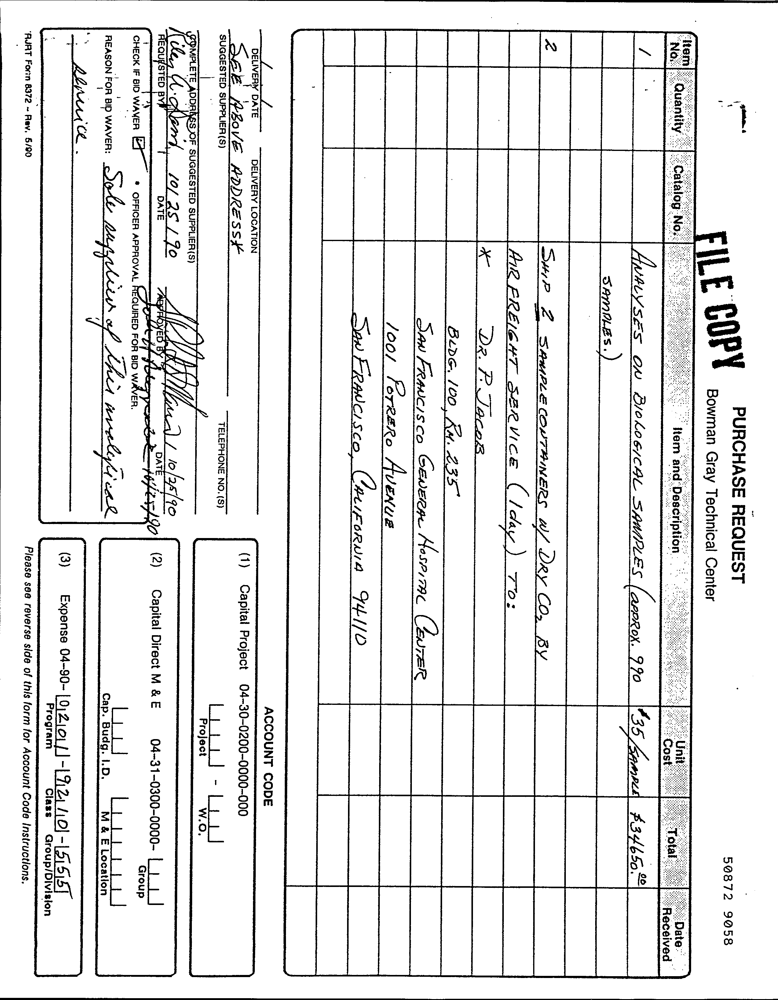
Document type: Invoice